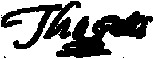
Signature of: thomas gates